Question: What is the main concern?
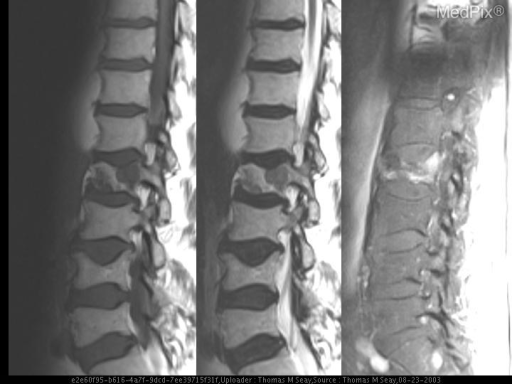
Answer: The findings suggest CT scan (without contrast due to renal insufficiency) revealed no evidence of intra-abdominal abscess, however the liver was found to harbor multiple lesions, biopsy of which revealed metastatic transitional cell carcinoma (figure 1). Additonally, a lytic lesion was found of the L2 vertebral body (figure 2). Because of the recurring fevers an Indium-111 tagged WBC study was requested (figures 3 and 4). After reviewing the indium scan results, the primary service relayed that the patient was also complaining of back pain. The differential diagnosis of the findings from the CT and Indium scan included possible discitis/vertebral osteomyelitis, and metastatic disease.

Subsequent MR (figure 5) of the lumbar spine demonstrates collapse of the L2 vertebral body, as well as heterogeneous marrow replacement. There was no surrounding fluid component. The discs did not demonstrate involvement with the process. There was marked gadolinium enhancement of the lesions within the vertebral body.. Sagittal T1W, T2W, and post gadolinium fat saturated T1W views of the lumbar spine demonstrate collapse of the L2 vertebral body. There are lesions within the marrow space (particularly the pedicle) of low SI on T1, intermediate SI on T2 and with enhancement on the post gadolinium images. The adjacent discs are not involved with the process, nor is there evidence of extraosseous extension.. The patient might have a history of 74 year old male presenting with persistent low grade fevers. Previous history of cystoprostatectomy and right nephroureterectomy for transitional cell carcinoma of the bladder and right renal collecting system respectively..